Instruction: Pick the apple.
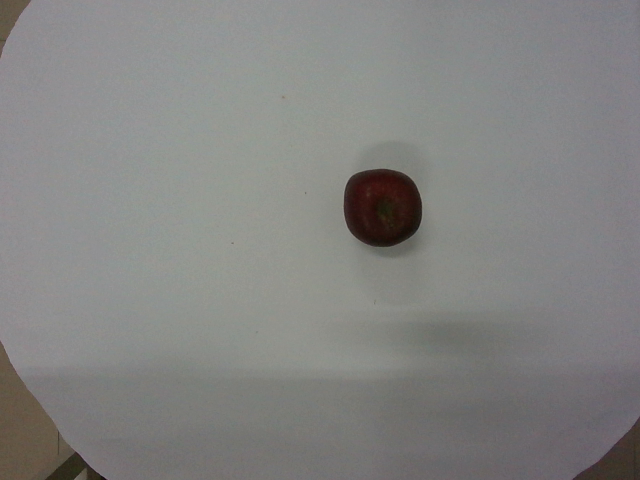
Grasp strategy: vertical